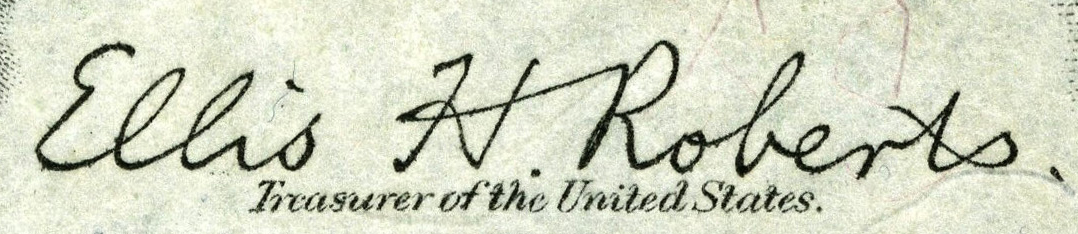
Signature of: ellis h roberts